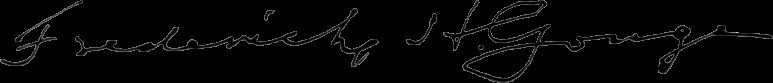
Signature of: frederick h gouge